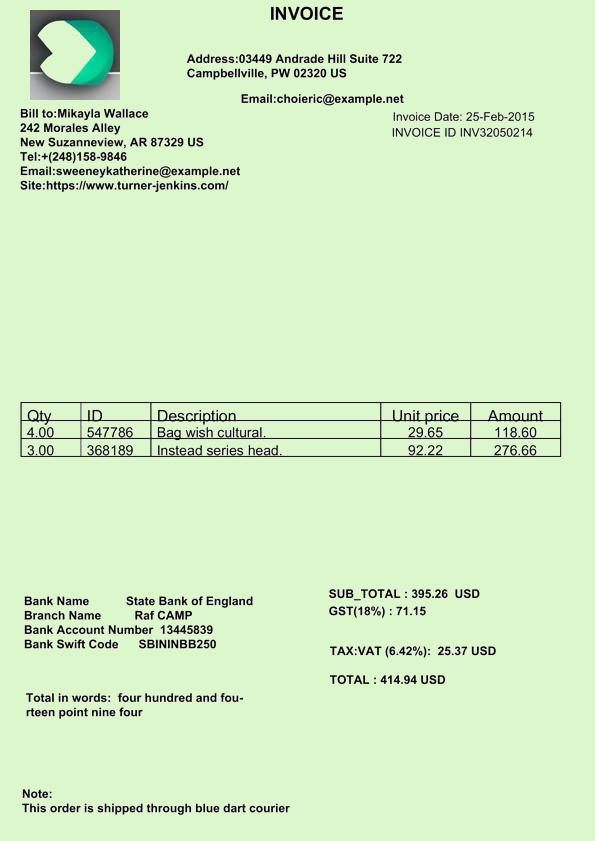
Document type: Invoice